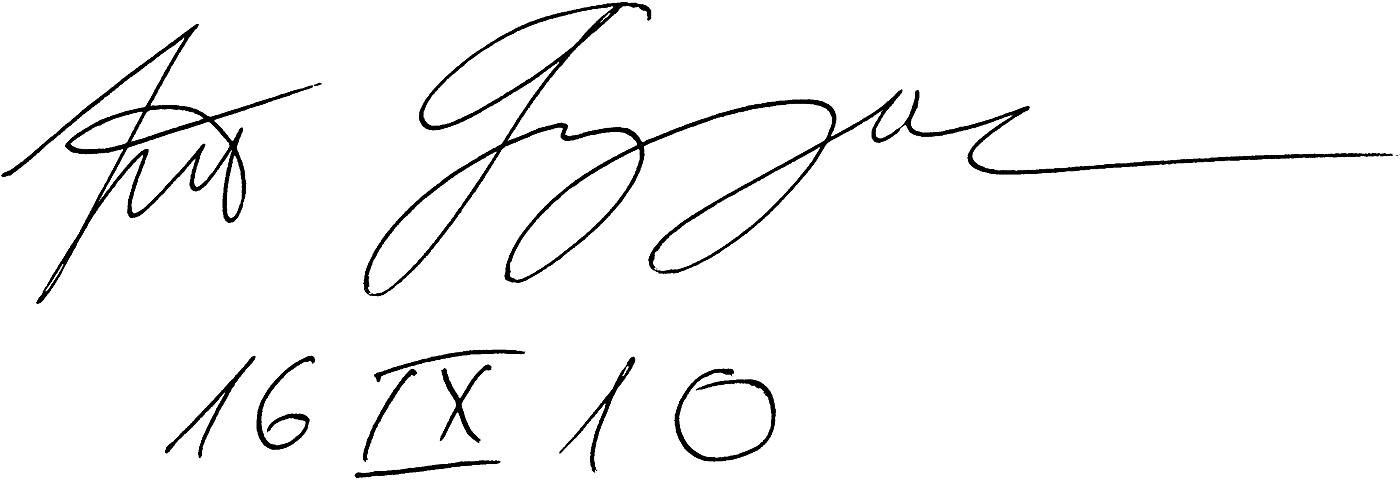
Signature of: jiří grygar